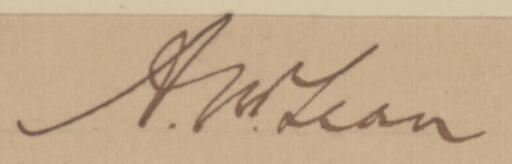
Signature of: allan mclean